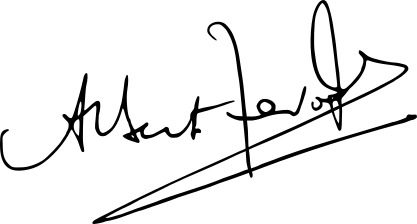
Signature of: albert tévoédjrè